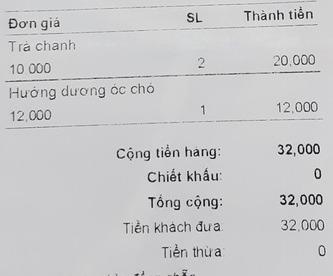
<table>
<tr>
<th>Đơn giá</th>
<th>SL</th>
<th>Thành tiền</th>
</tr>
<tr>
<td>Trà chanh<br>10 000</td>
<td>2</td>
<td>20,000</td>
</tr>
<tr>
<td>Hướng dương óc chó<br>12,000</td>
<td>1</td>
<td>12,000</td>
</tr>
</table>

Cộng tiền hàng: 32,000
Chiết khấu: 0
Tổng cộng: 32,000
Tiền khách đưa: 32,000
Tiền thừa: 0